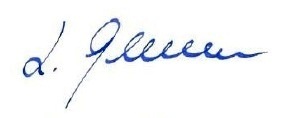
Signature of: lothar gellert